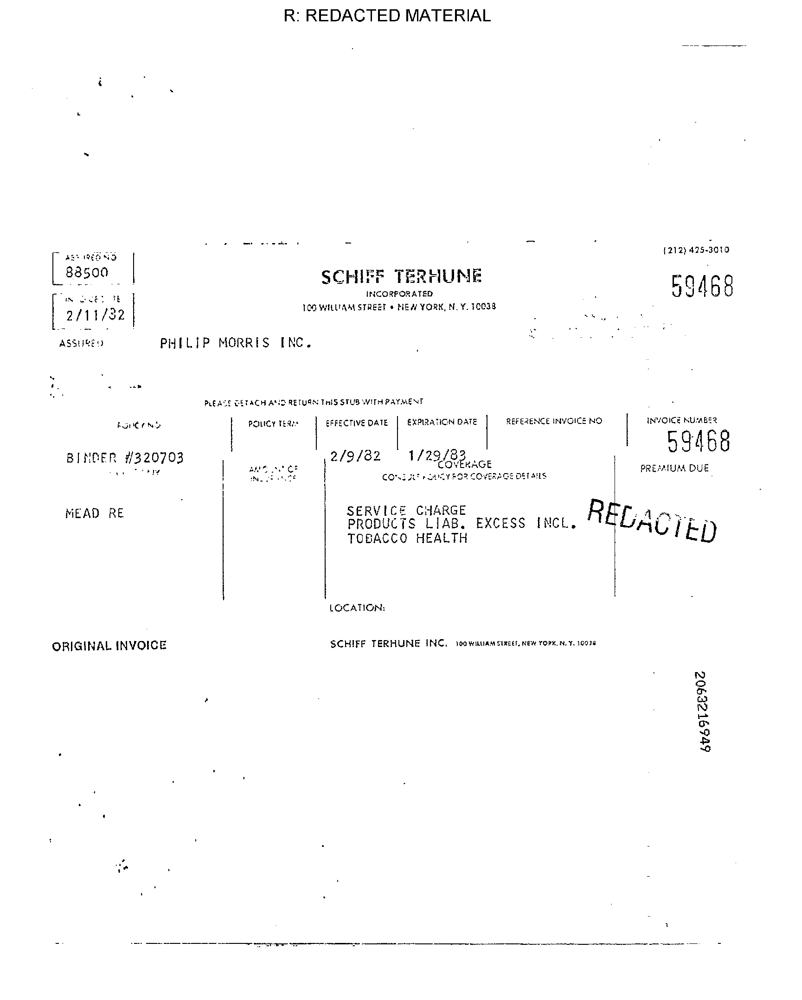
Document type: Invoice